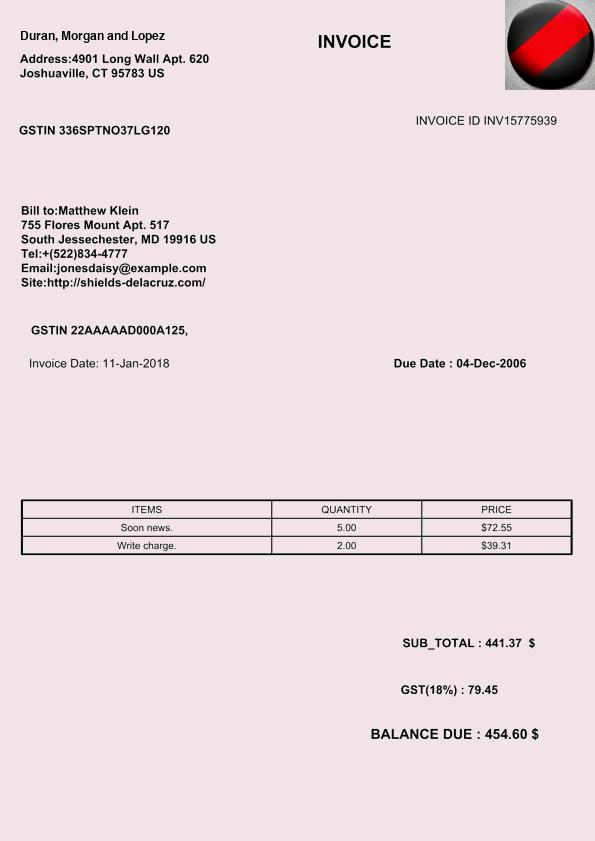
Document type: Invoice